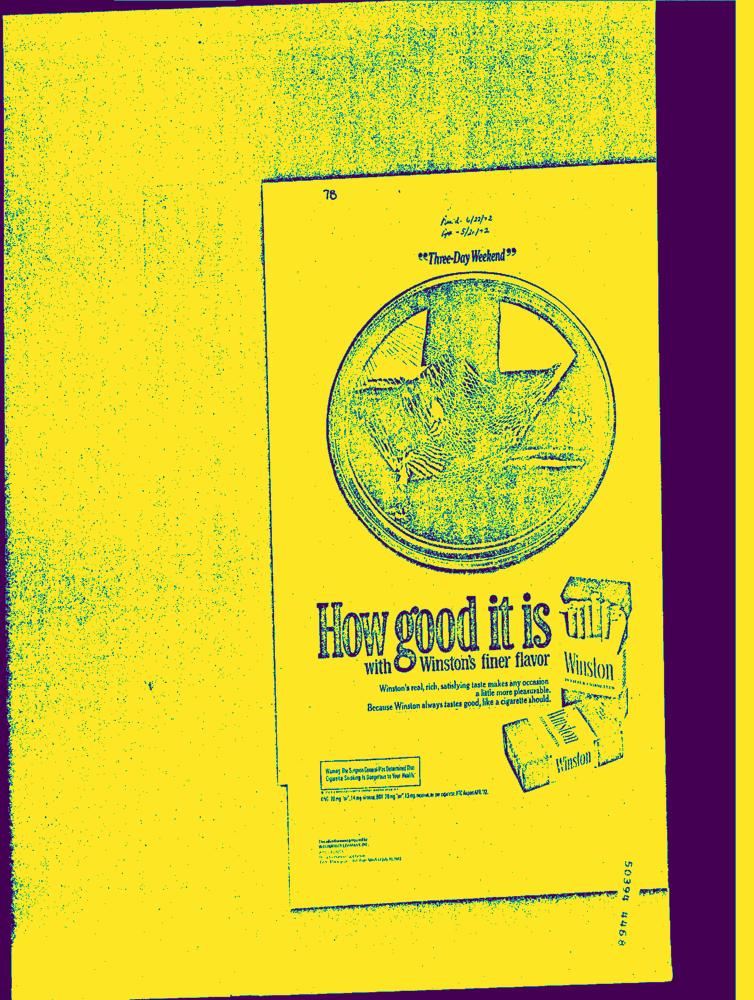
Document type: AD